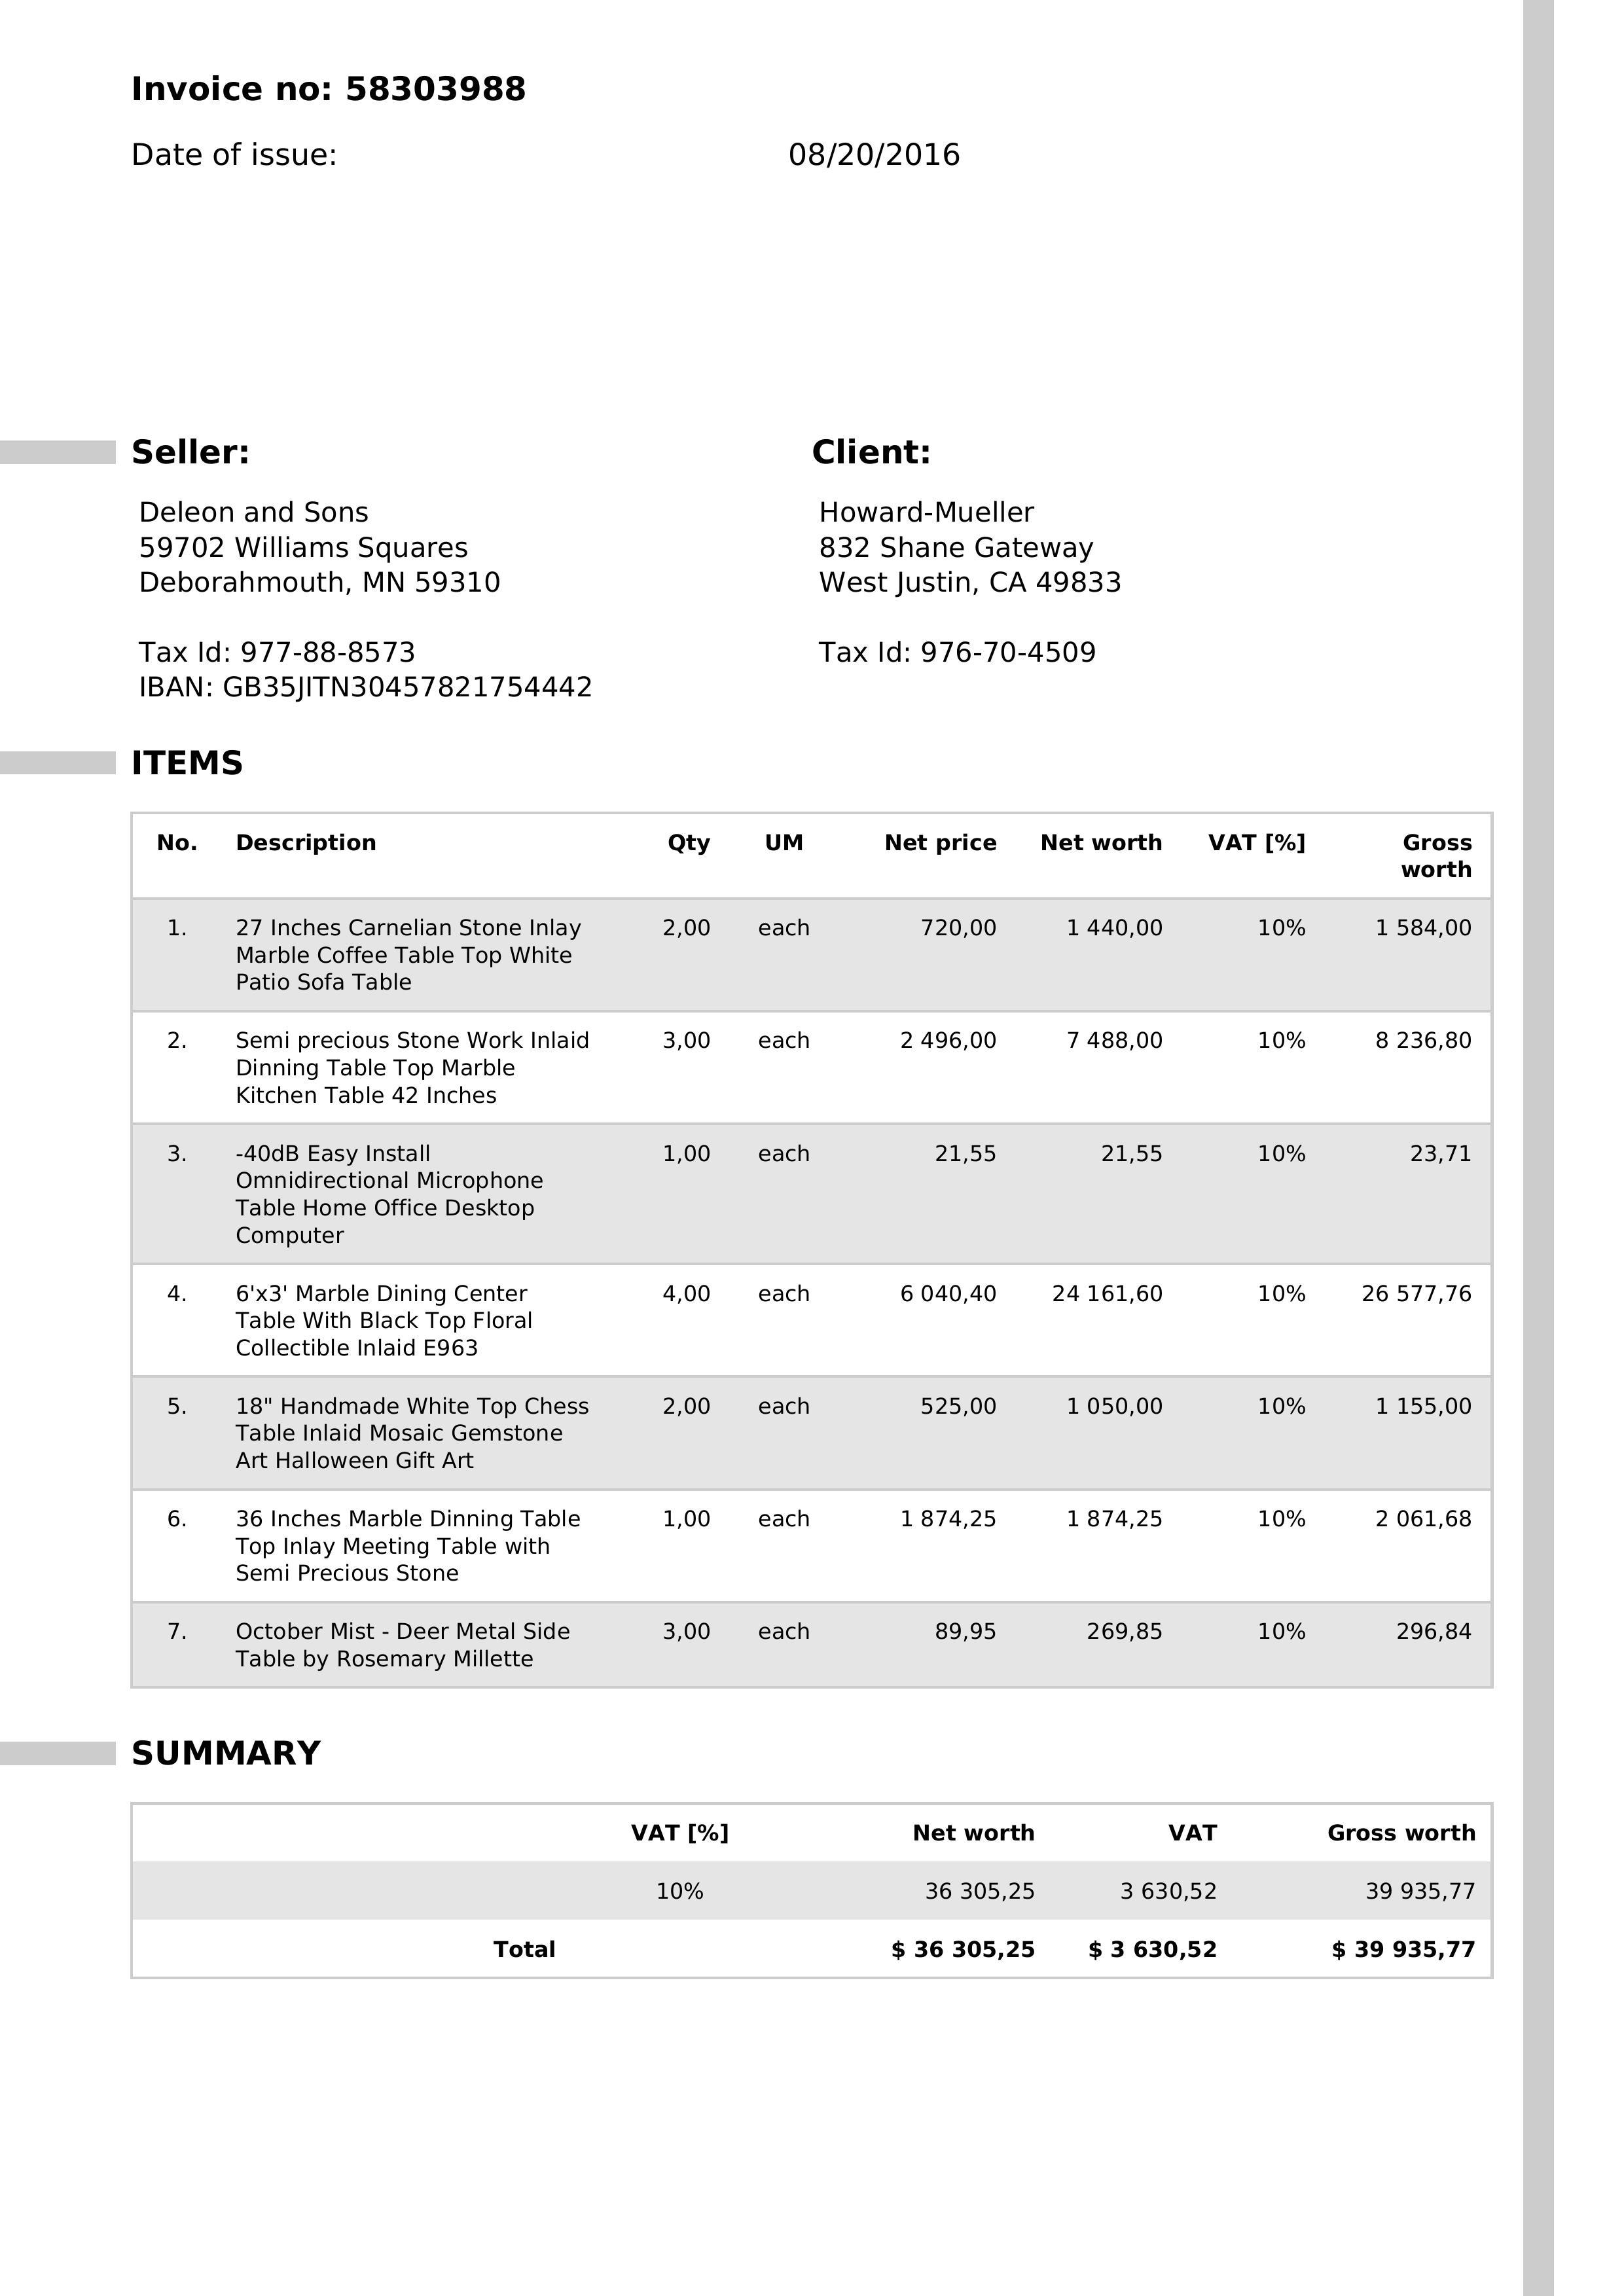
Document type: Invoice